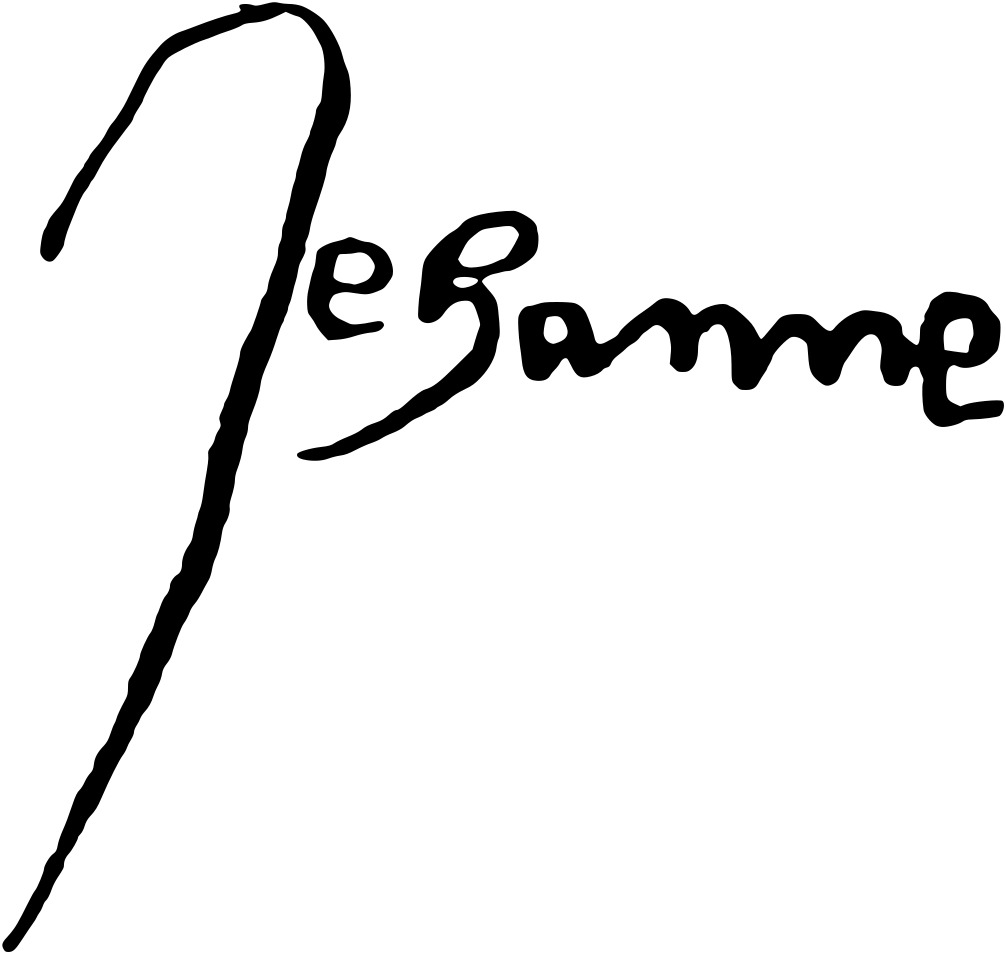
Signature of: joan of arc